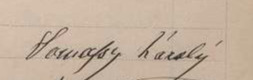
Signature of: károly somossy